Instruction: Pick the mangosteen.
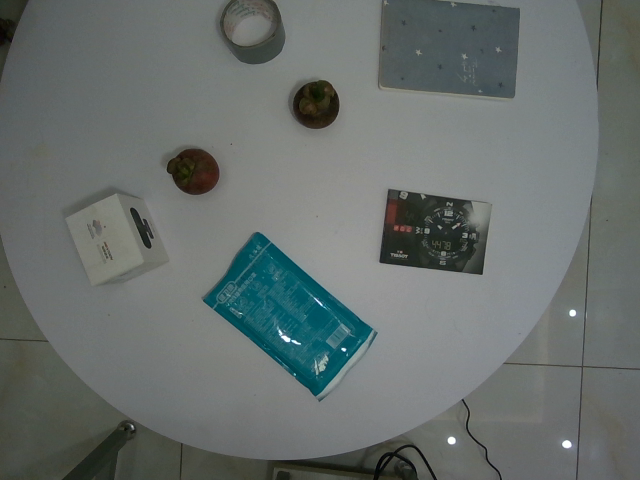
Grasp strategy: vertical